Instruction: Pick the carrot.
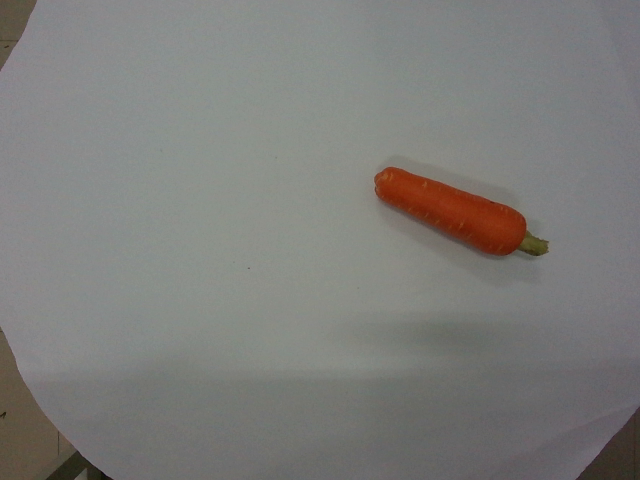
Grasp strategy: vertical